Question: What appears to be the issue?
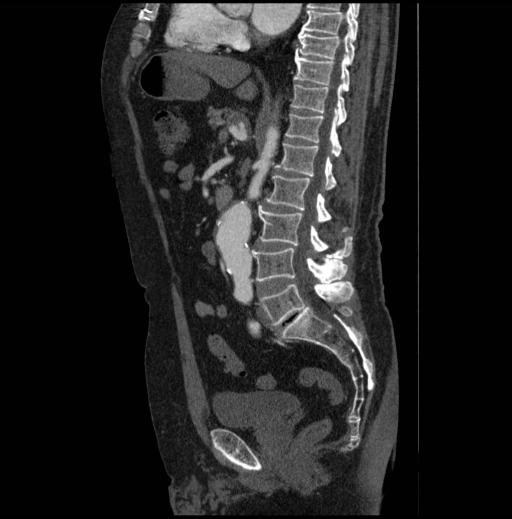
Answer: The findings suggest The axial CT image demonstrates a 2.4-cm fusiform aneurysm of the celiac artery.  The origin of this aneurysm is patent.  Also seen within the celiac aneurysm is an extensive mural thrombosis in the distal half of the aneurysm.  The splenic and
gastroduodenal arteries are patent.

There also is a fusiform infrarenal aortic aneurysm identified measuring 4 cm.  There is also an intimal flap along the abdominal aortic vasculature.  The aorta returns to normal diameter of 2 cm just prior to the bifurcation of the common iliac arteries.

In addition there is also a distal left common iliac artery dilation with a diameter of 1.5 cm.. This is a sagittal CT w/ contrast of AAA & Celiac Trunk Aneurysm. The patient might have a history of A 75-year-old white man with a history of smoking and mid-abdomen pain..